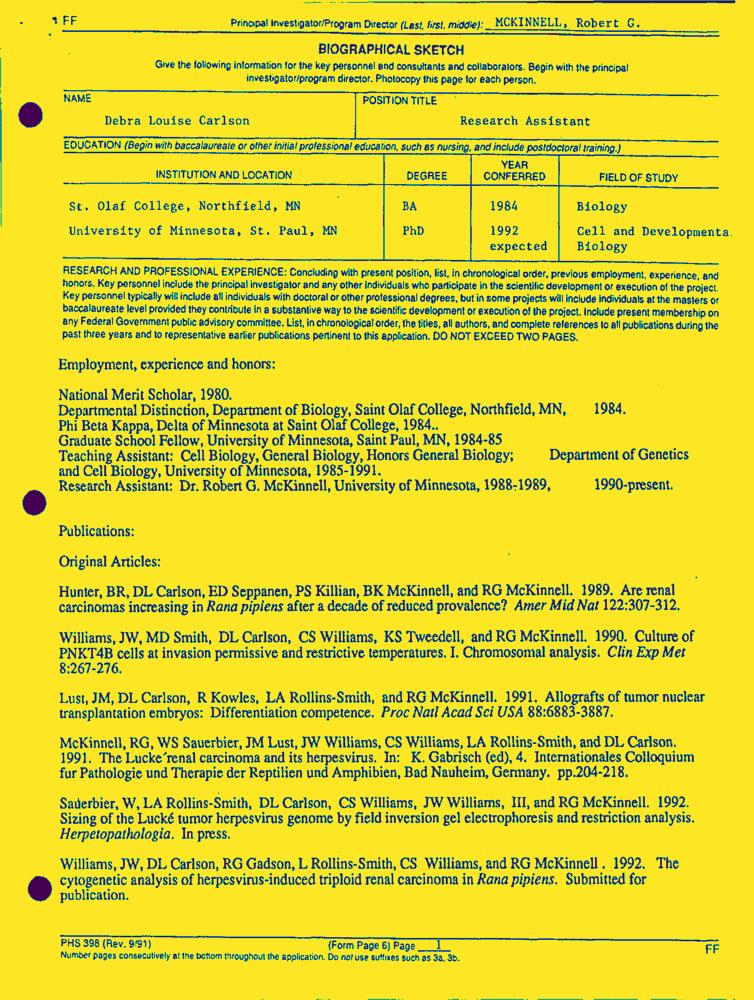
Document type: Resume-Doc